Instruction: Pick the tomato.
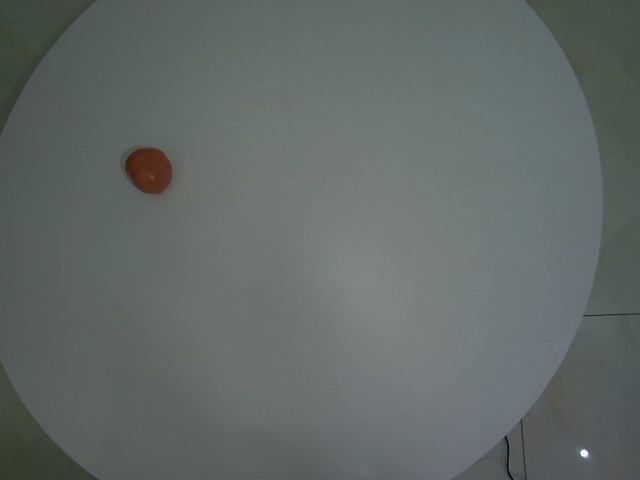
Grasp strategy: vertical